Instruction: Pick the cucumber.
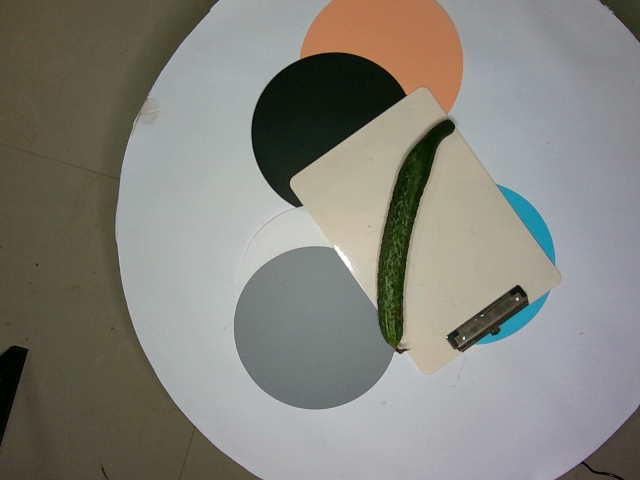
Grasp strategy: vertical